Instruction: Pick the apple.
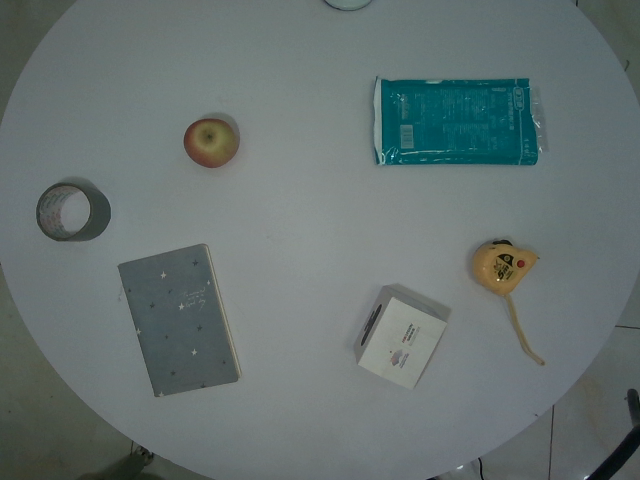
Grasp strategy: vertical